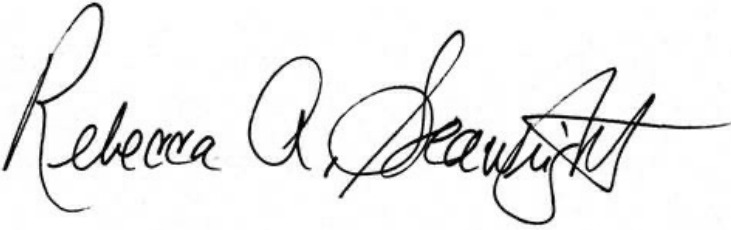
Signature of: rebecca seawright